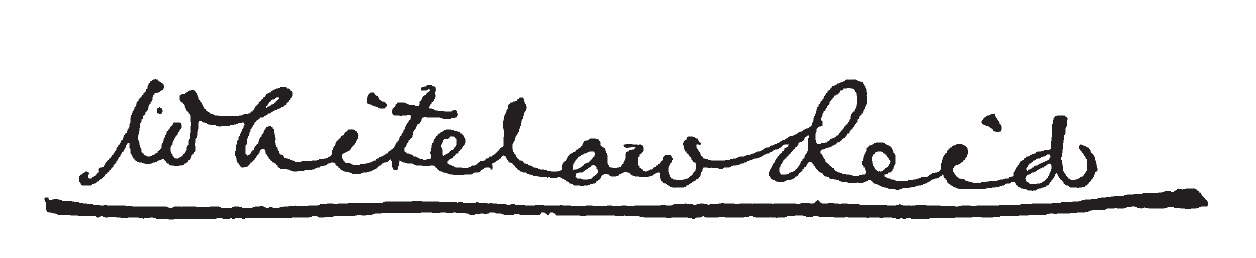
Signature of: whitelaw reid